Question: What is the total amount of taxes owed as per the document?
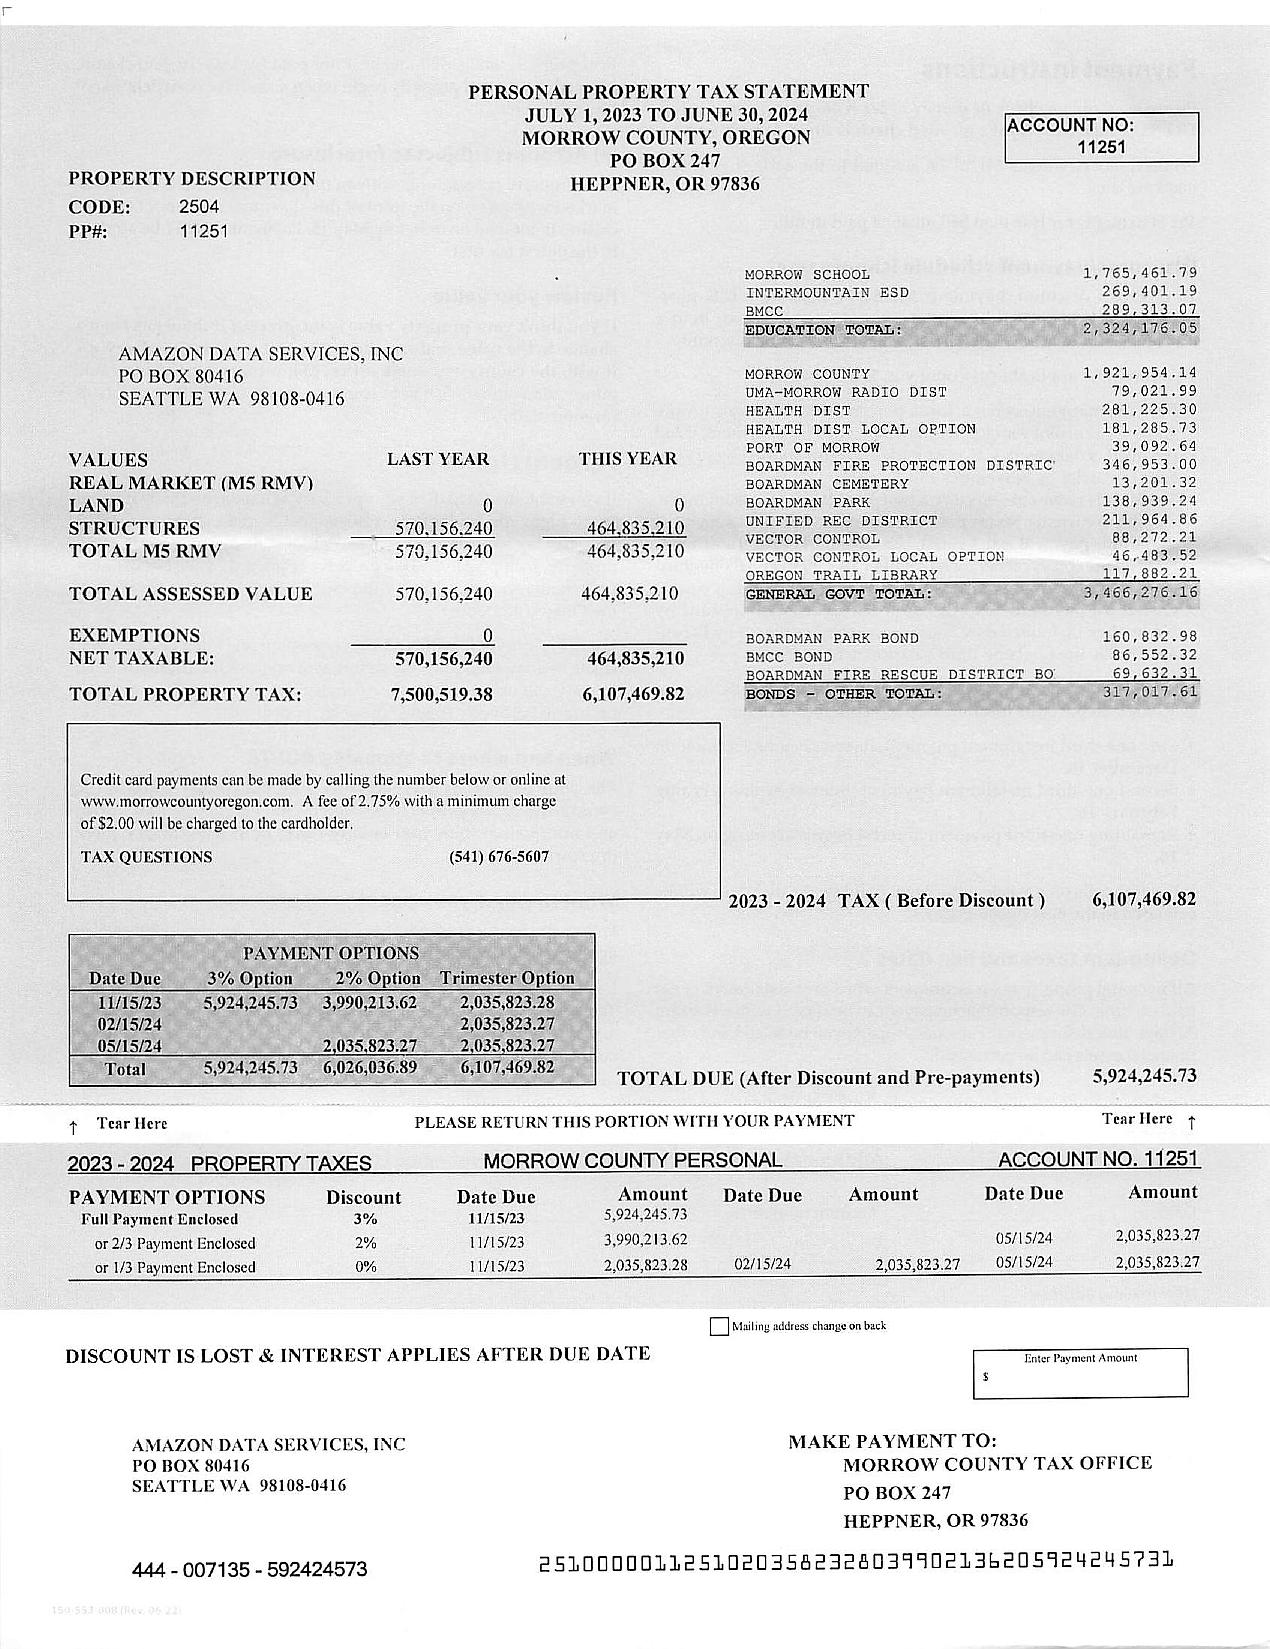
Answer: "6,107,469.82"